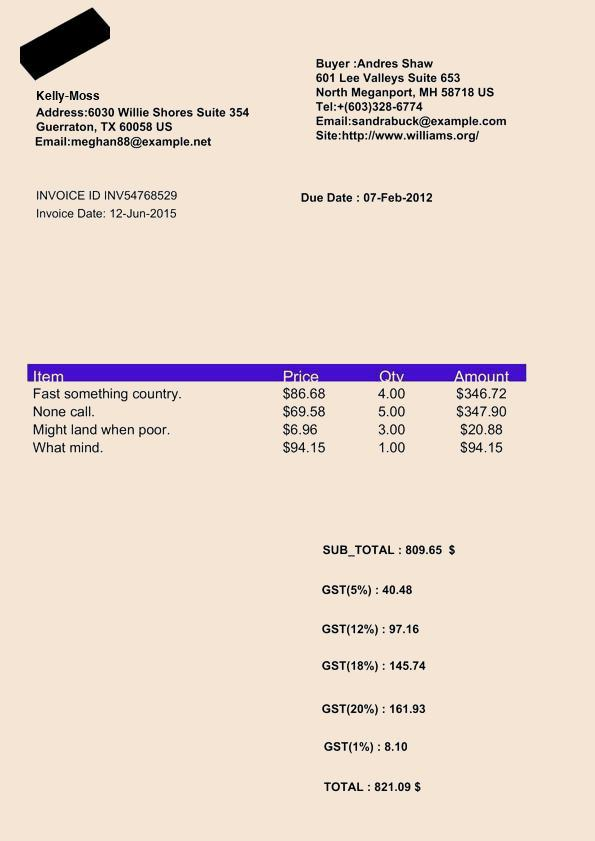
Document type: Invoice